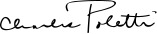
Signature of: charles poletti